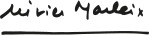
Signature of: olivier marleix